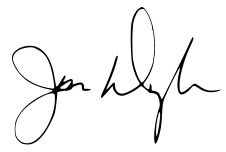
Signature of: jim doyle